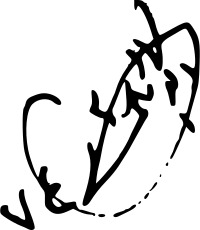
Signature of: akbar hashemi rafsanjani